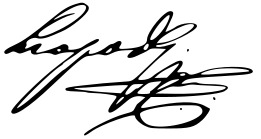
Signature of: leopold ii grand duke of tuscany